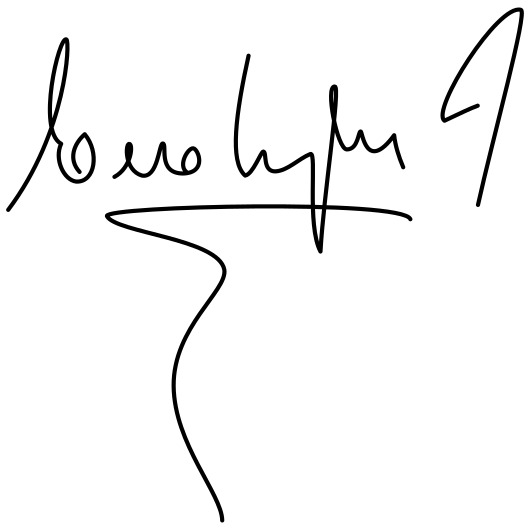
Signature of: evo morales